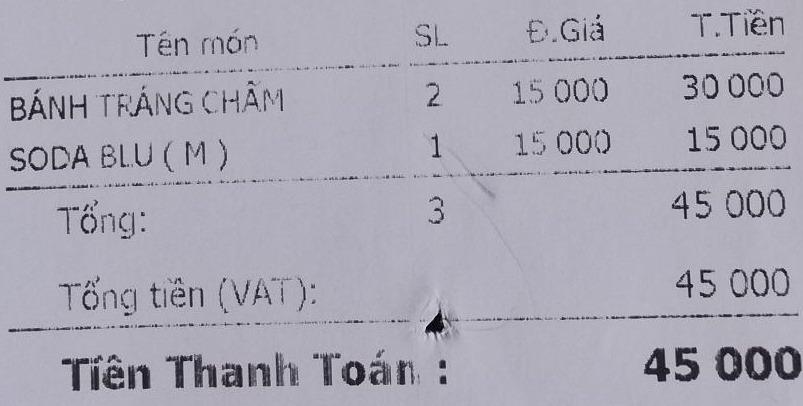
<table>
<tr>
<th>Tên món</th>
<th>SL</th>
<th>Đ.Giá</th>
<th>T.Tiền</th>
</tr>
<tr>
<td>BÁNH TRÁNG CHĂM</td>
<td>2</td>
<td>15 000</td>
<td>30 000</td>
</tr>
<tr>
<td>SODA BLU ( M )</td>
<td>1</td>
<td>15 000</td>
<td>15 000</td>
</tr>
</table>

Tổng: 3 45 000

Tổng tiền (VAT): 45 000

Tiền Thanh Toán : 45 000